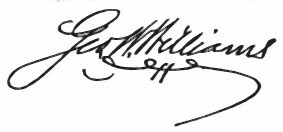
Signature of: george washington williams